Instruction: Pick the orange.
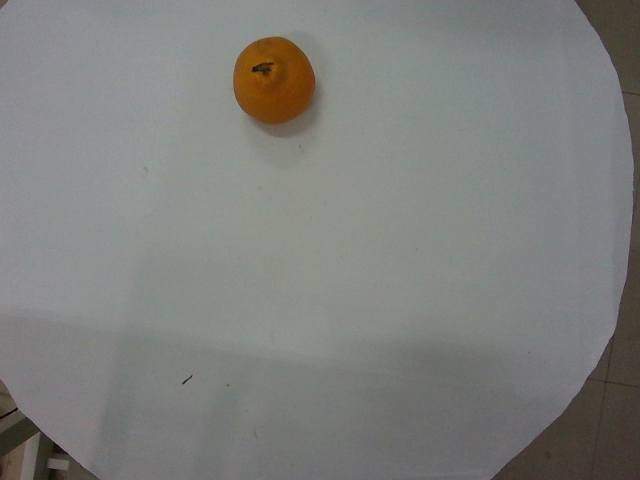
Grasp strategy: vertical